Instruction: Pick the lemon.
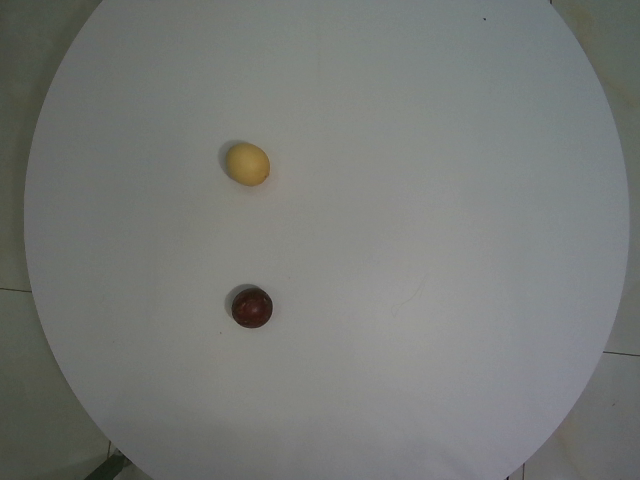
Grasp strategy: vertical